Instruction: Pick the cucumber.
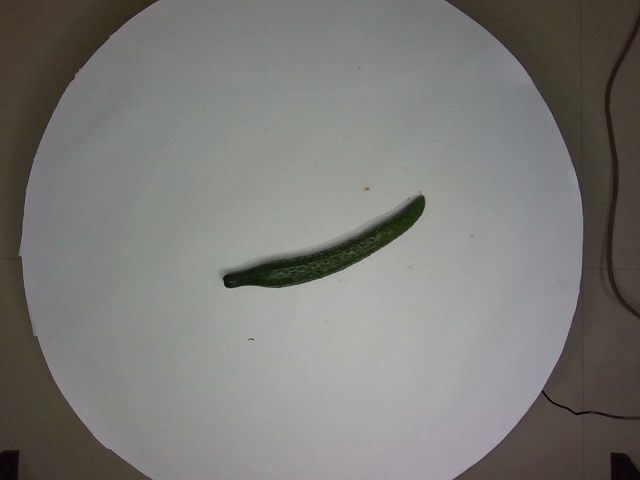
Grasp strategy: vertical